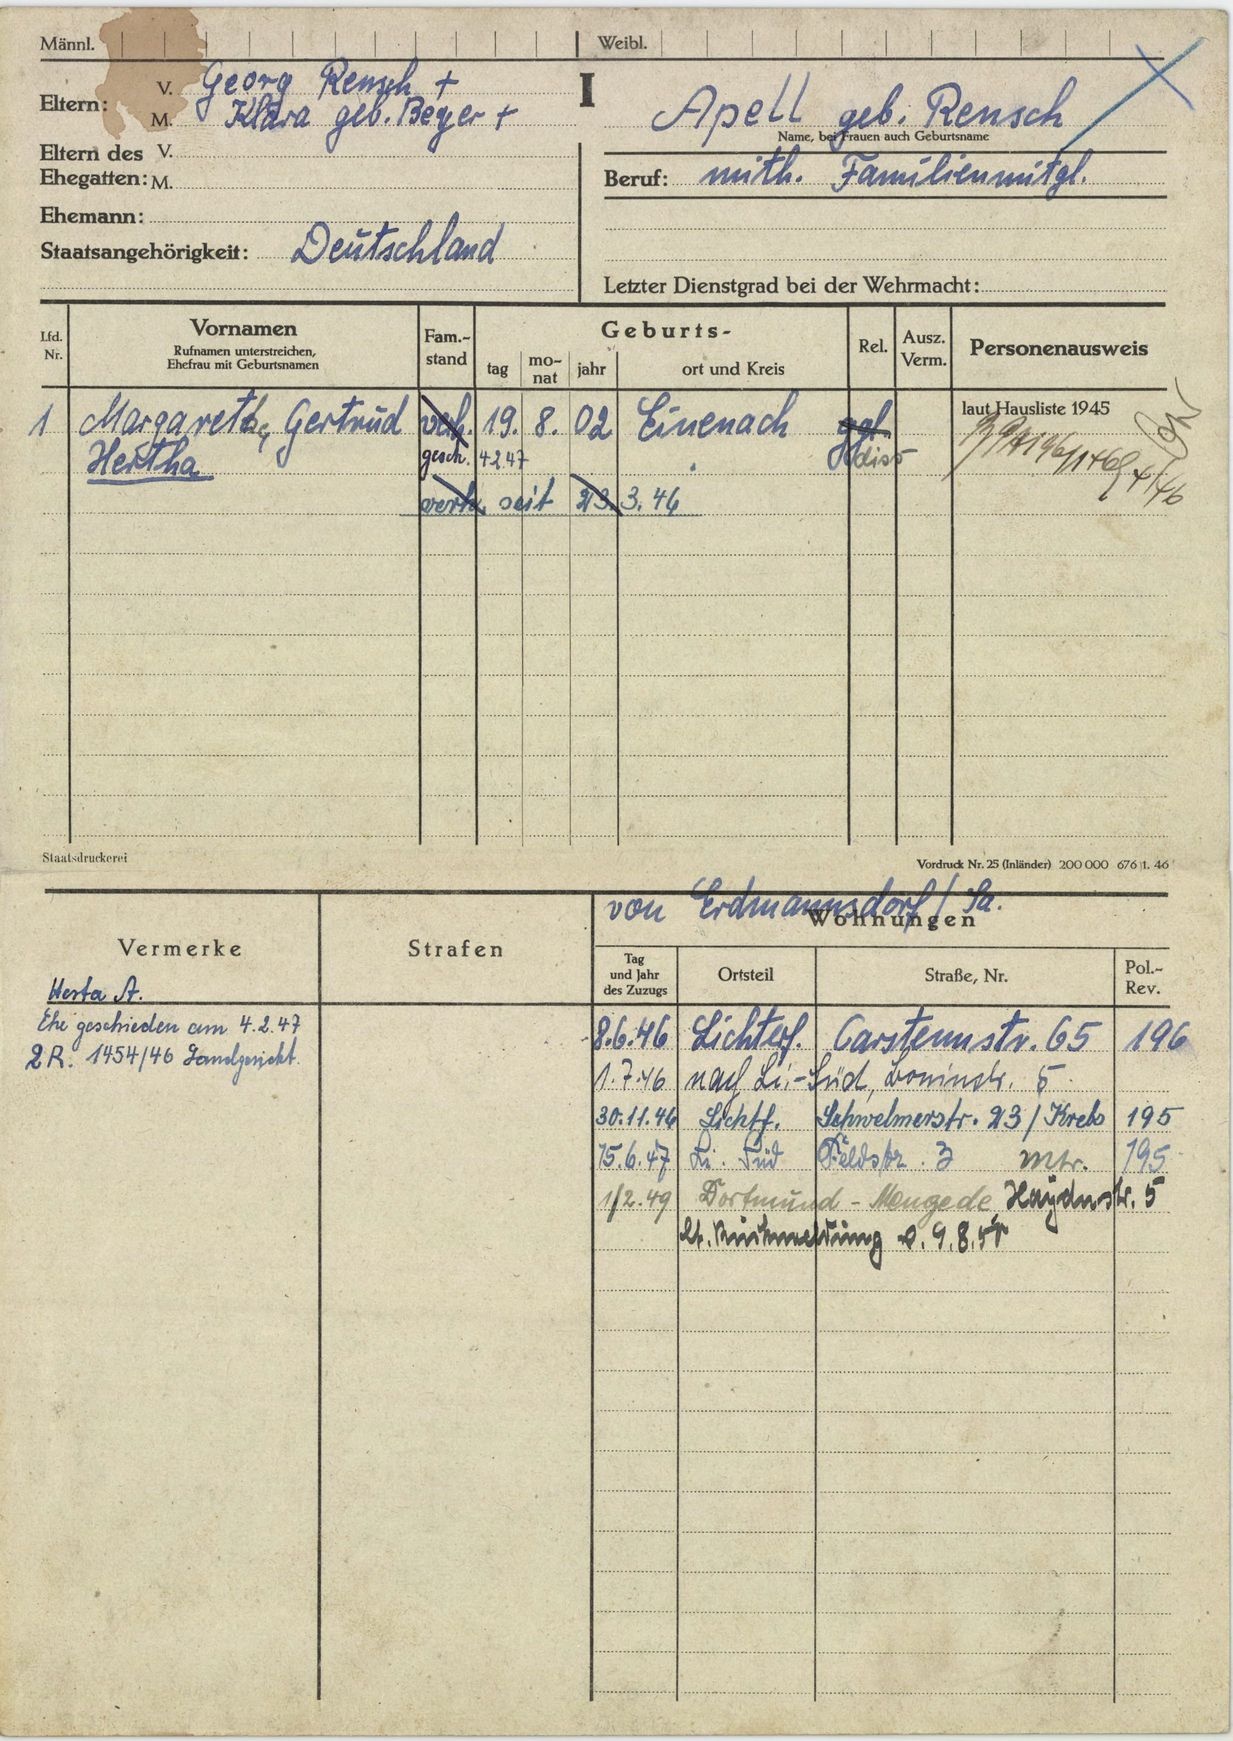
Apell geb. Rensch